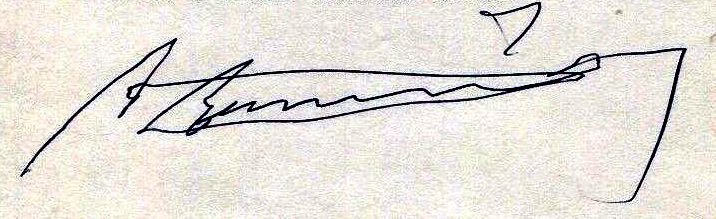
Signature of: alfonso garcía robles